Question: What is the appraised value of the property as recorded in the document?
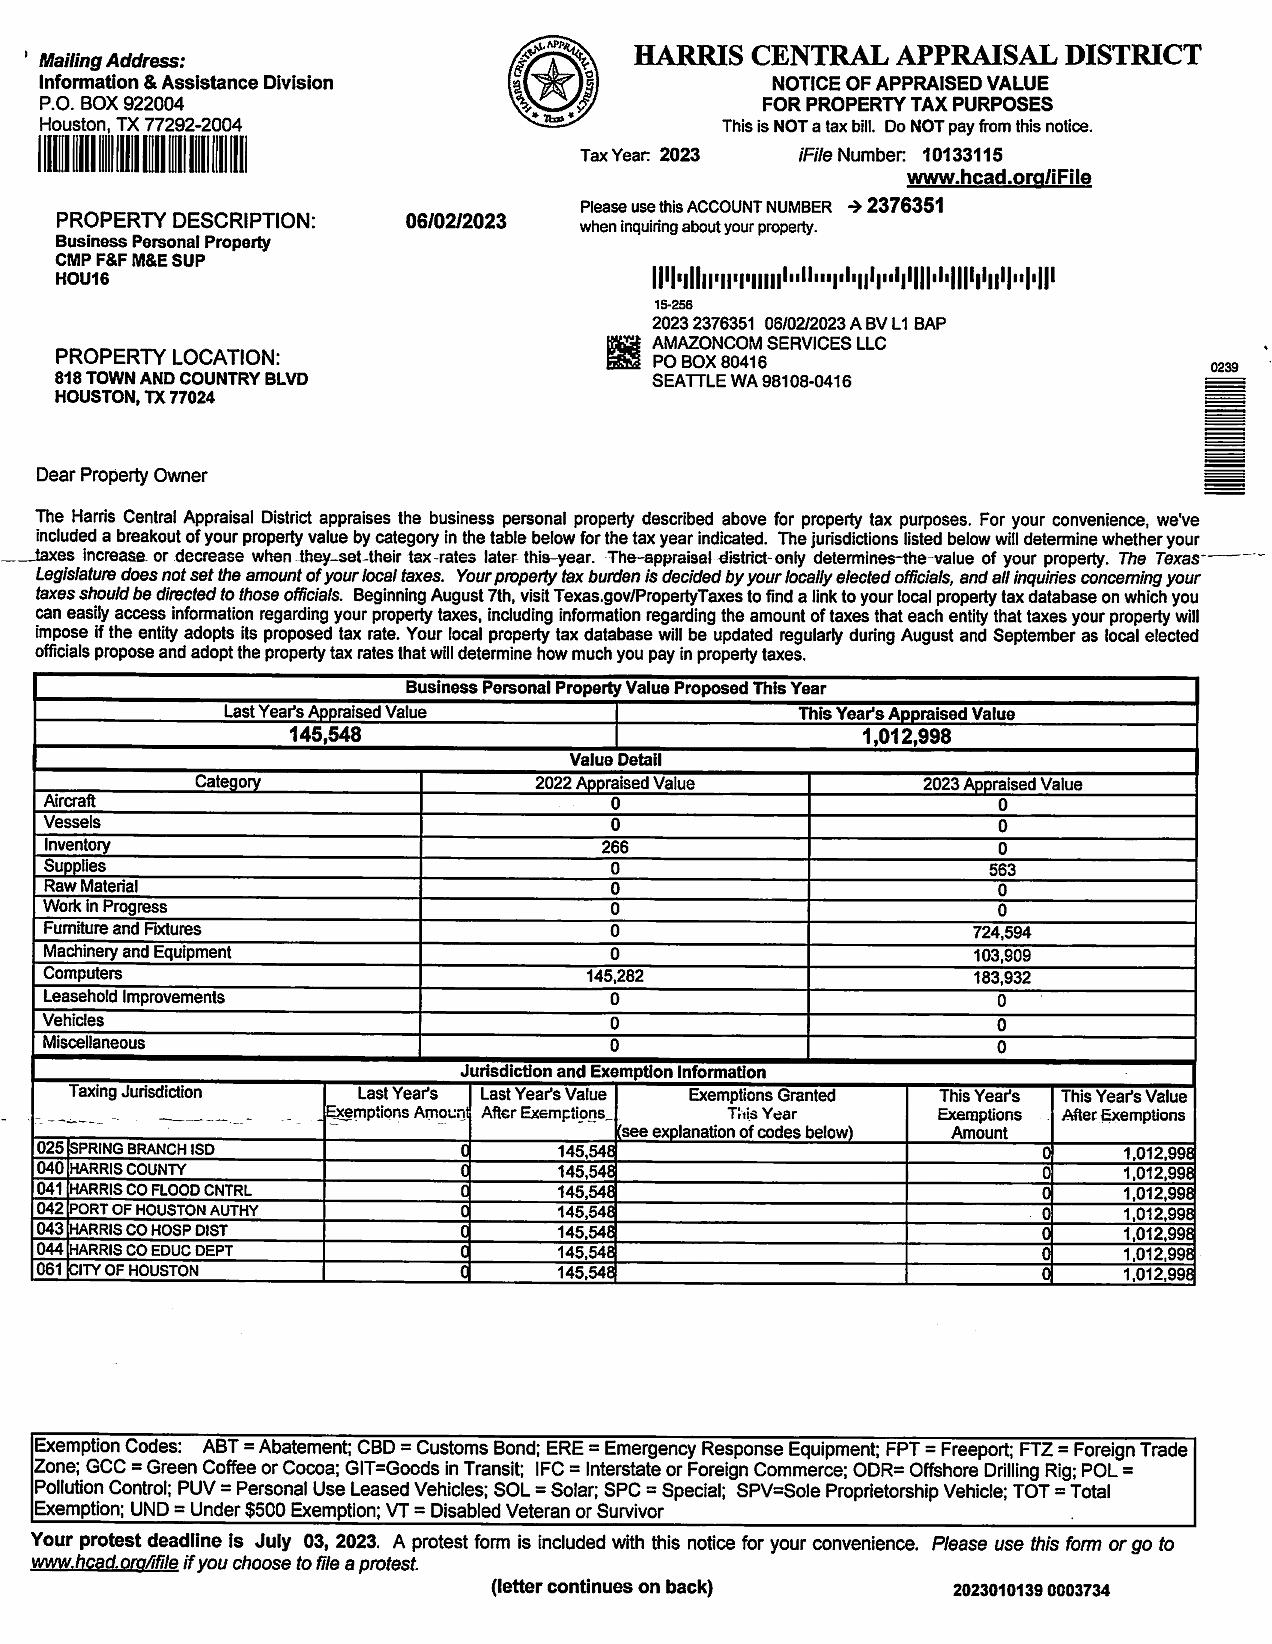
Answer: "1,012,998"